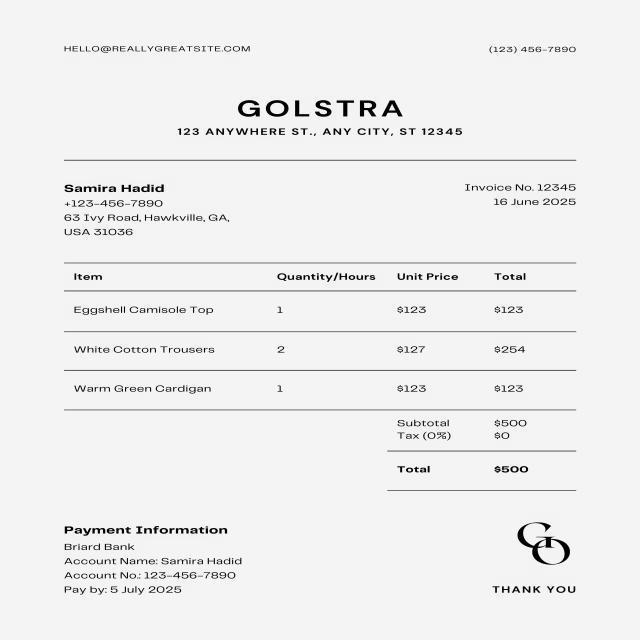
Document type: Invoice